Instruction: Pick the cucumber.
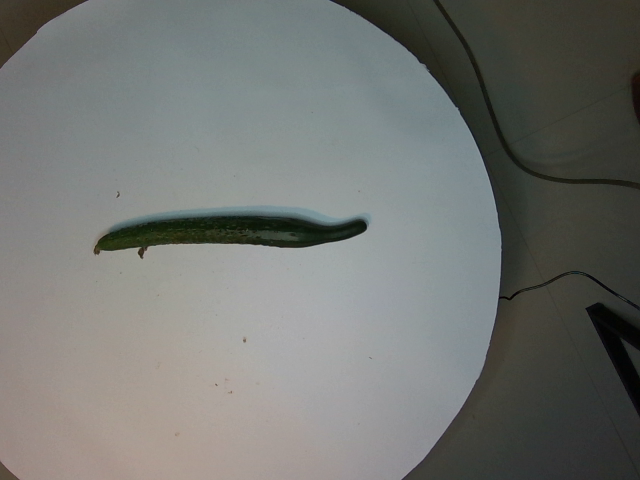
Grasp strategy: vertical